Question: What type of tax is indicated in the document, personal property or real estate?
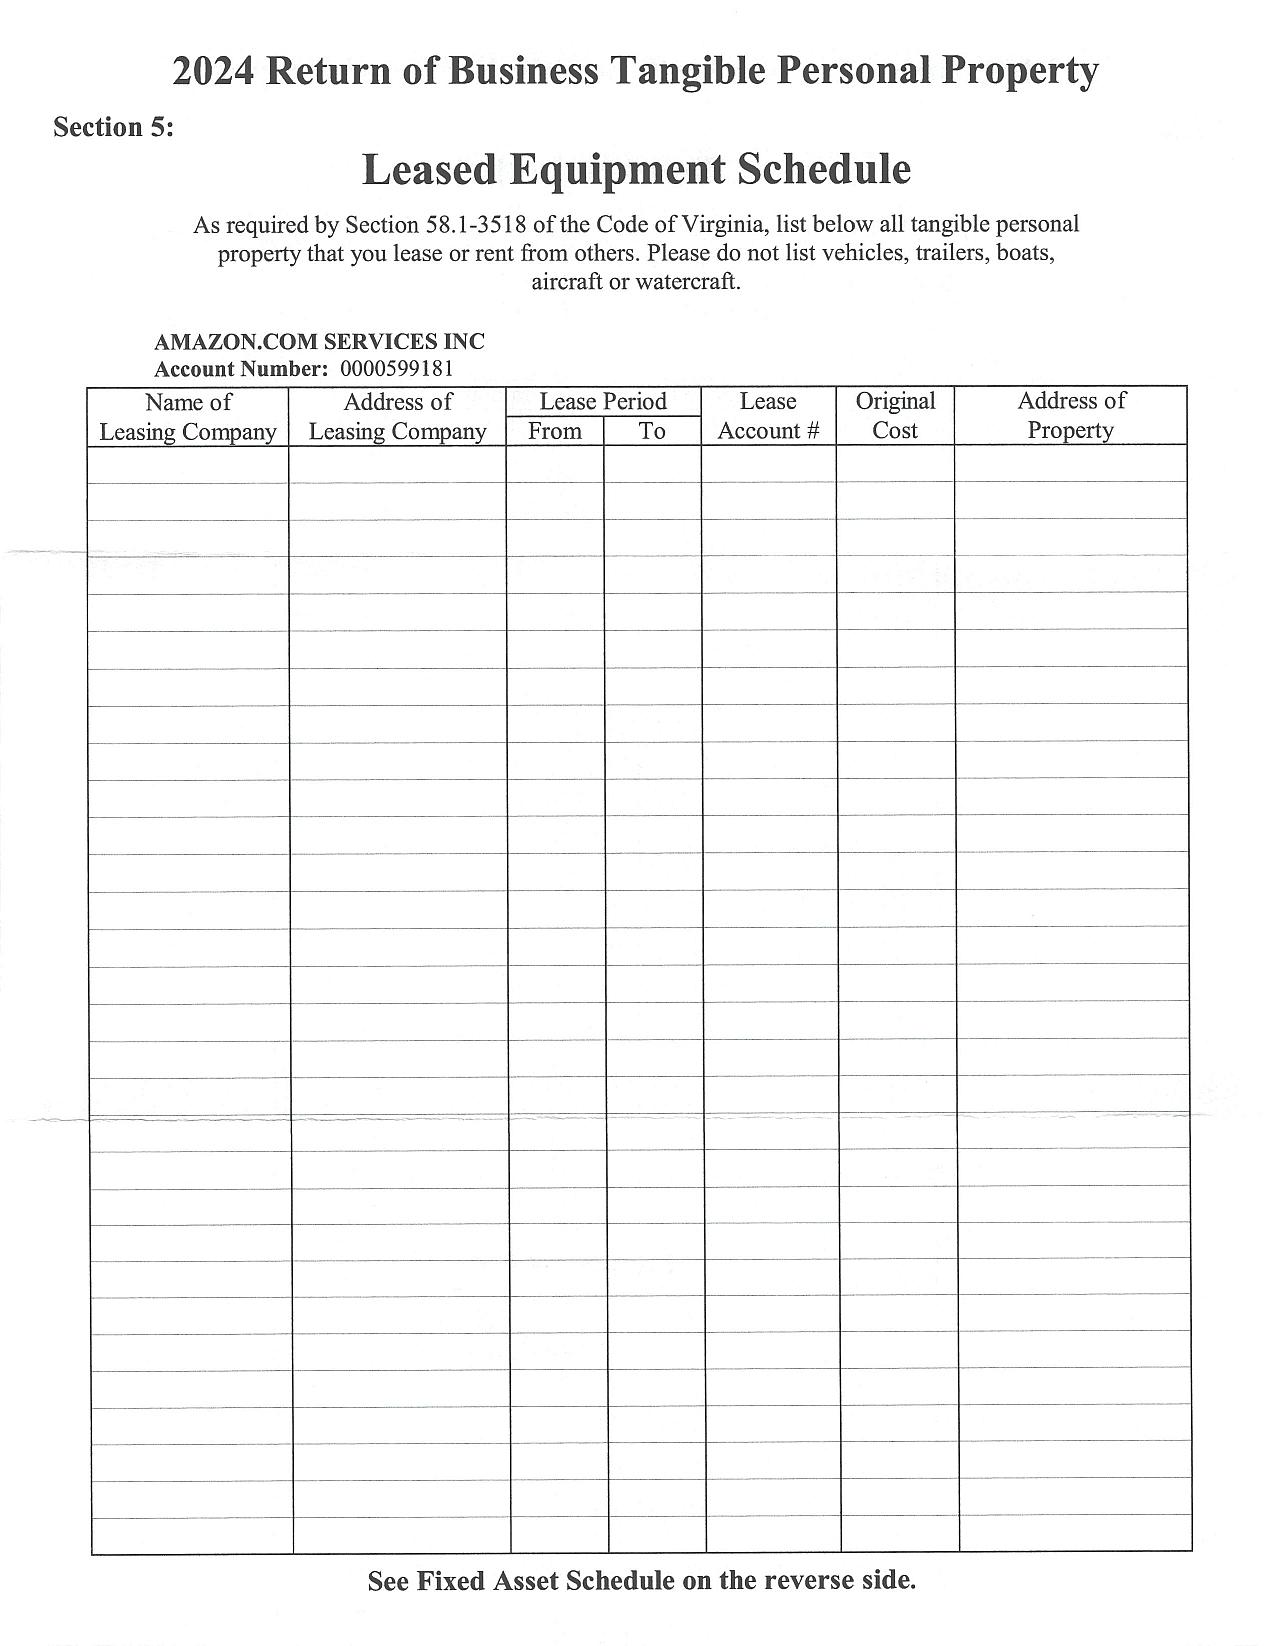
Answer: "Personal Property Tax"